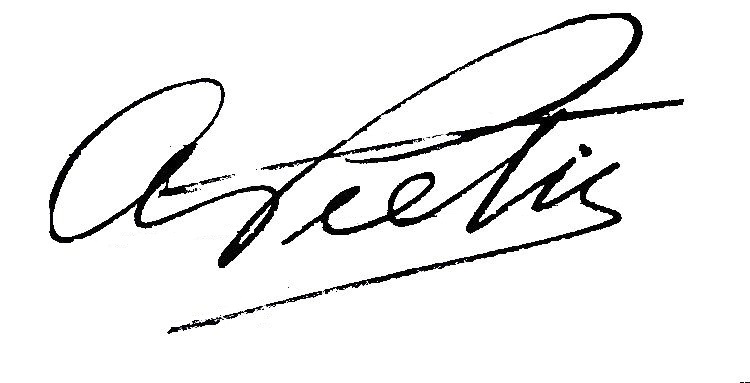
Signature of: andrés pietri méndez